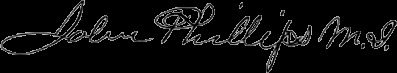
Signature of: john phillips